Question: What are the imaging findings?
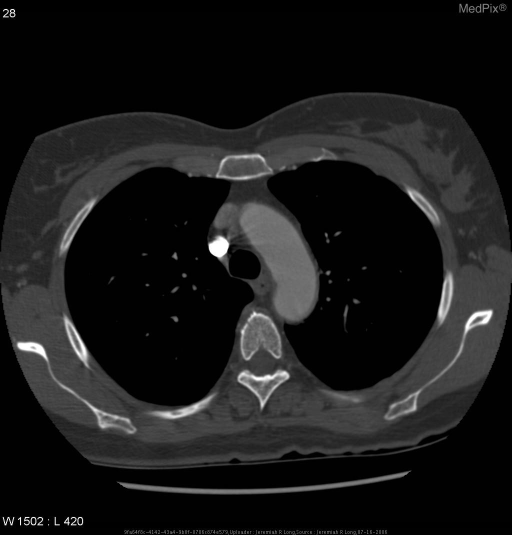
Answer: The imaging shows CT examination of the chest performed with IV contrast according to a PE/DVT protocol demonstrated an aberrant right subclavian artery.  The mediastinum was otherwise unremarkable.  There was no pulmonary embolism detected. CT examination of the chest with IV contrast performed accoring to a PE/DVT protocol demonstrated an aberrant right subclavian artery.  The mediastinum was otherwise unremarkable.  There was no pulmonary embolism detected..